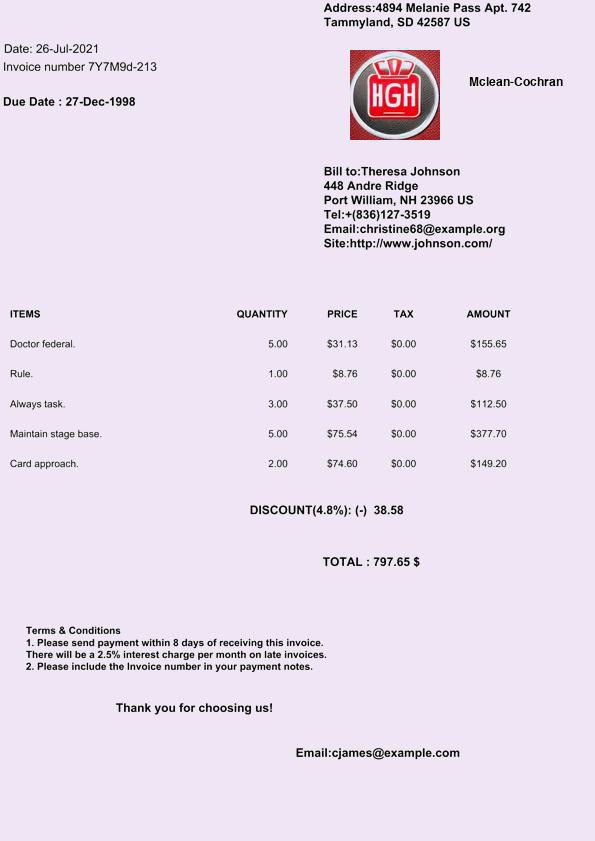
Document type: Invoice